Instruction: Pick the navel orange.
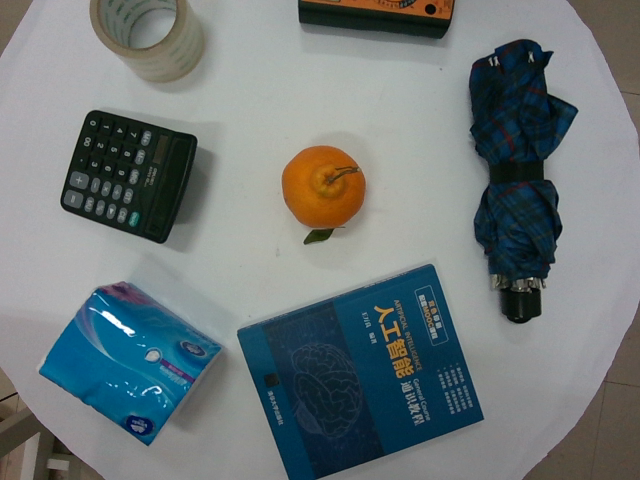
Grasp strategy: vertical